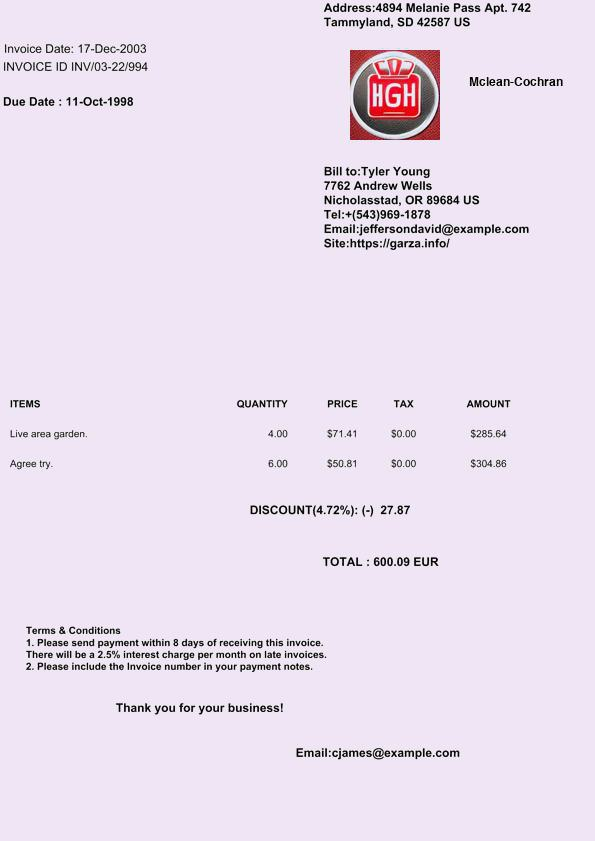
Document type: Invoice